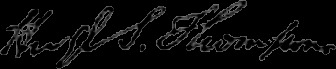
Signature of: hugh smith thompson